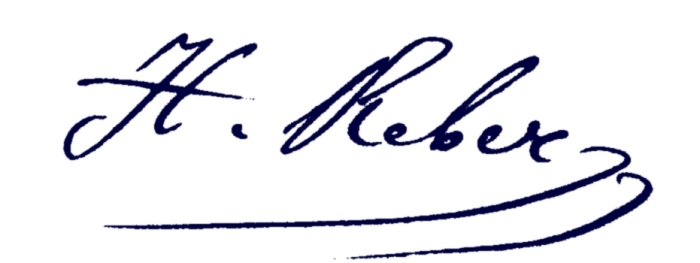
Signature of: napoléon henri reber